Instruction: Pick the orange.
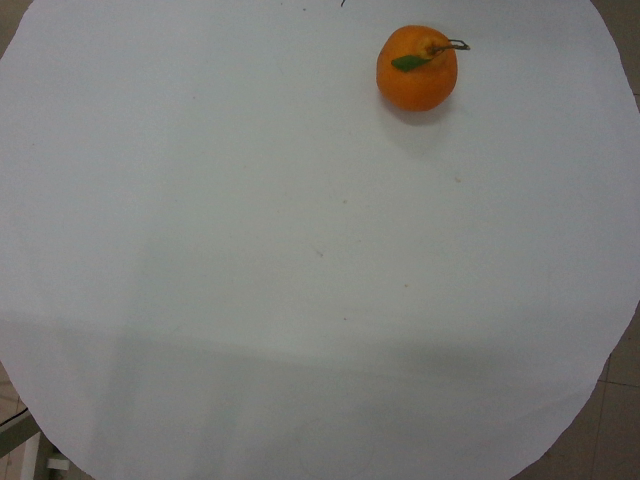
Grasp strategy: vertical